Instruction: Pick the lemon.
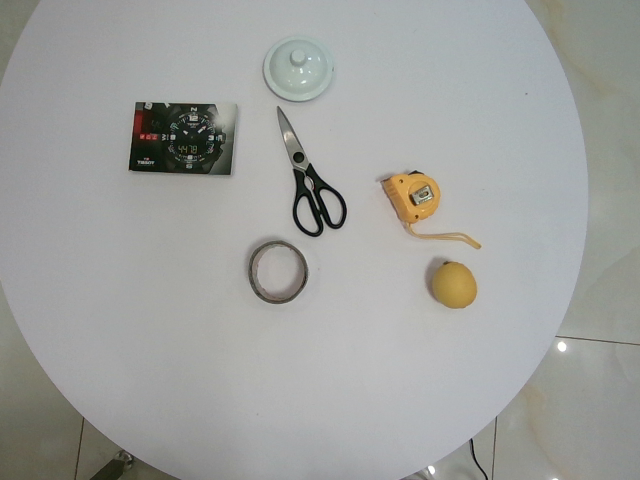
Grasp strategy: vertical